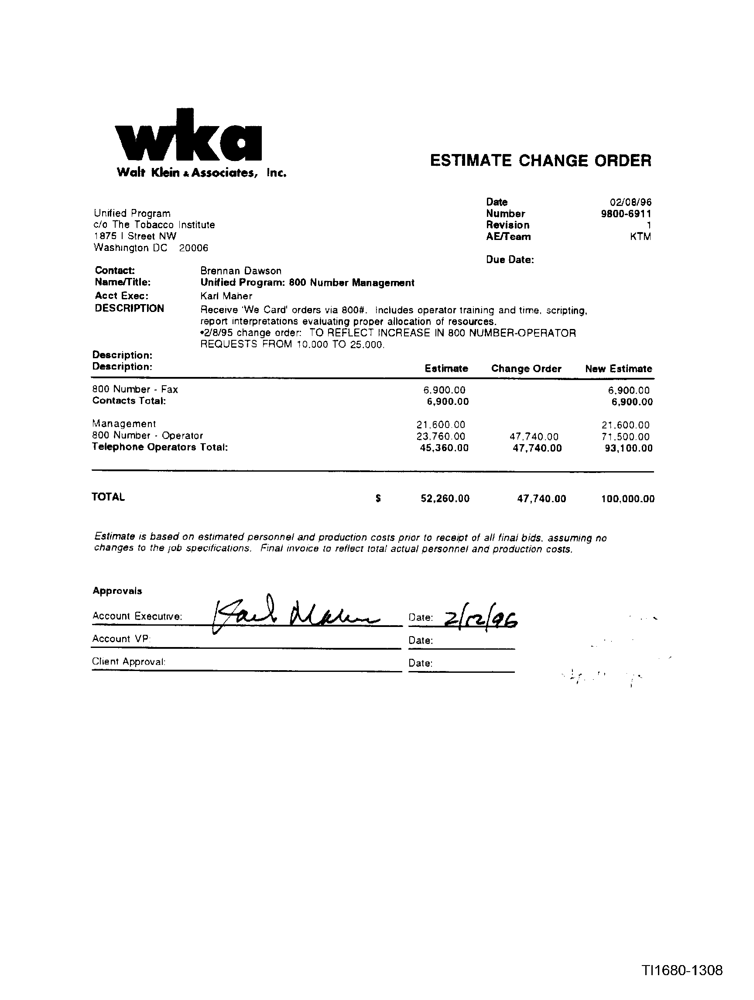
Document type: Invoice